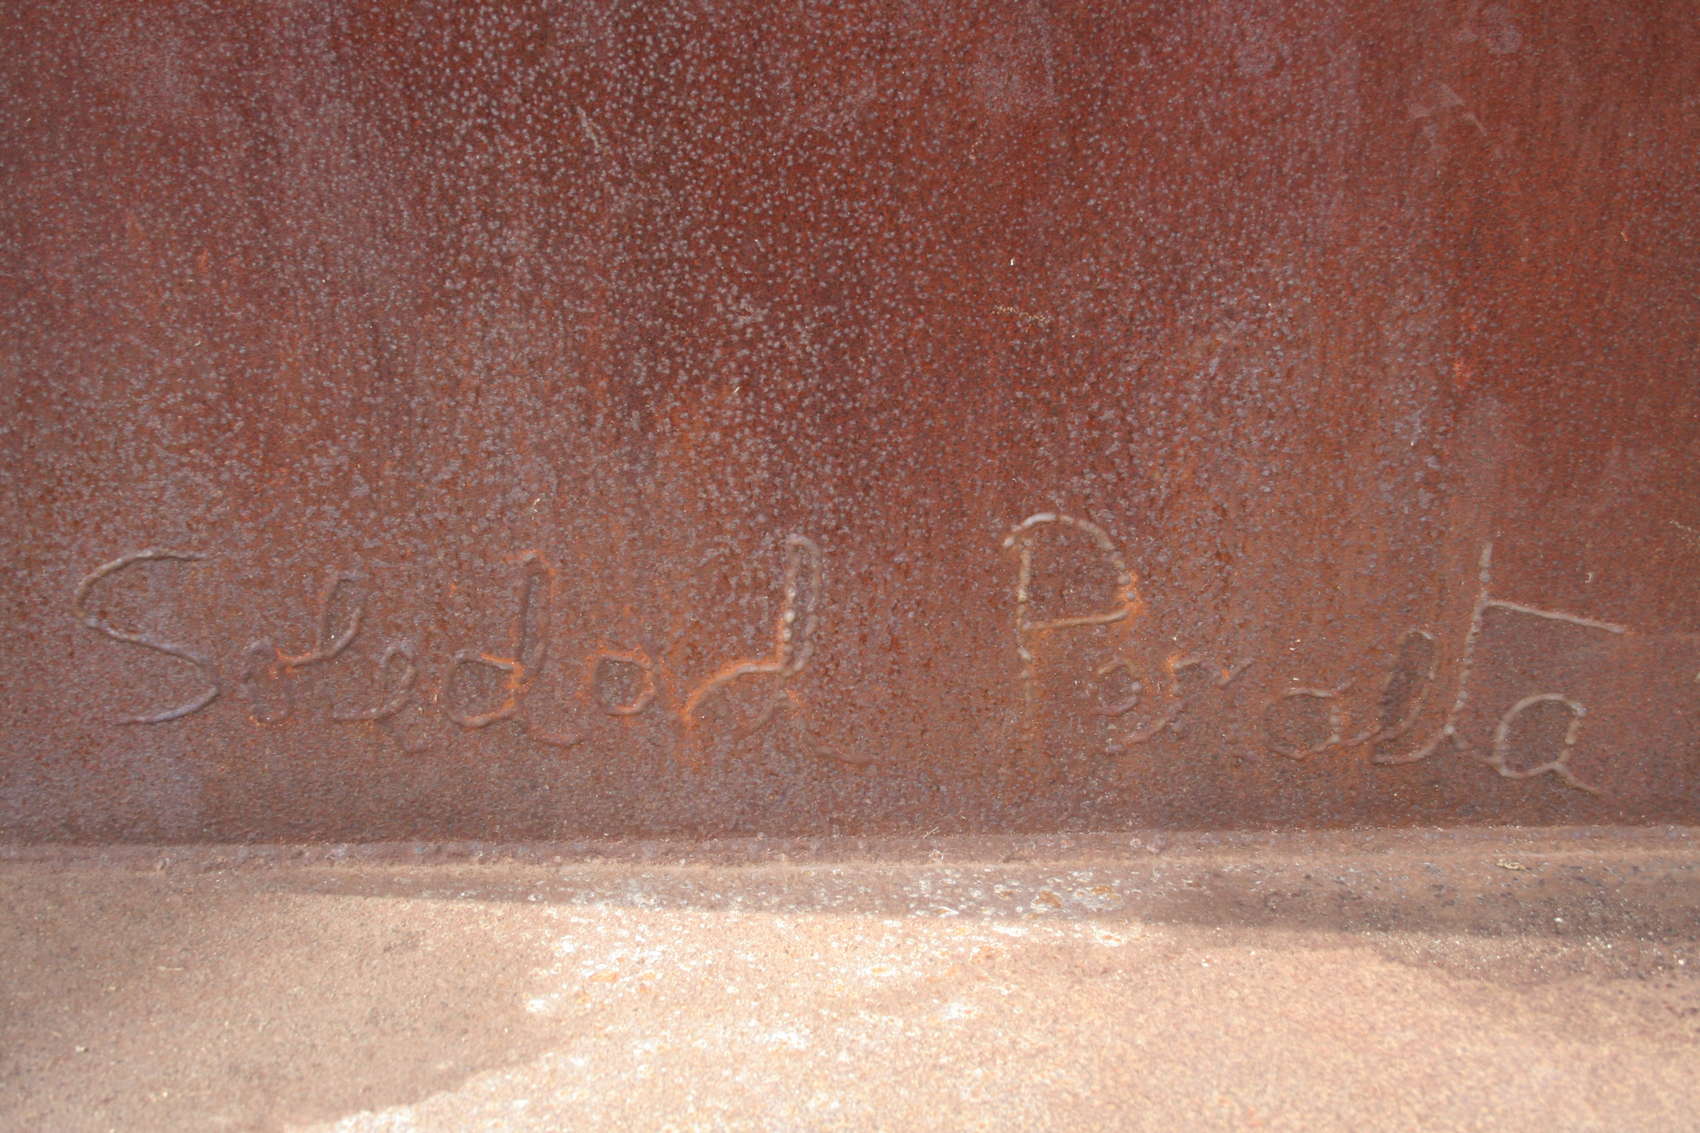
Signature of: soledad penalta